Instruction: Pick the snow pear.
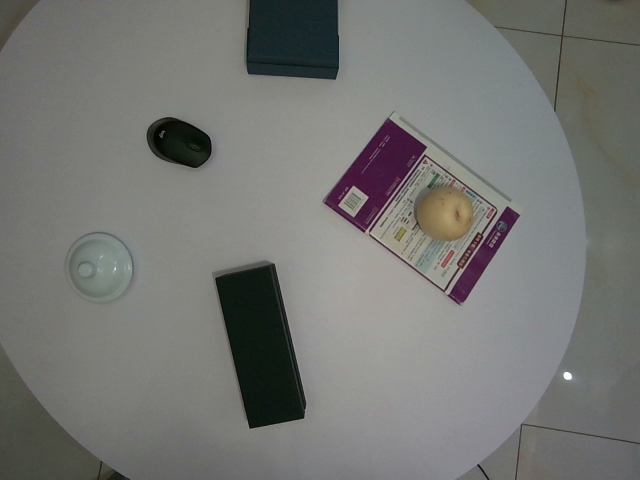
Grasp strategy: vertical